Question: Talk about the condition:
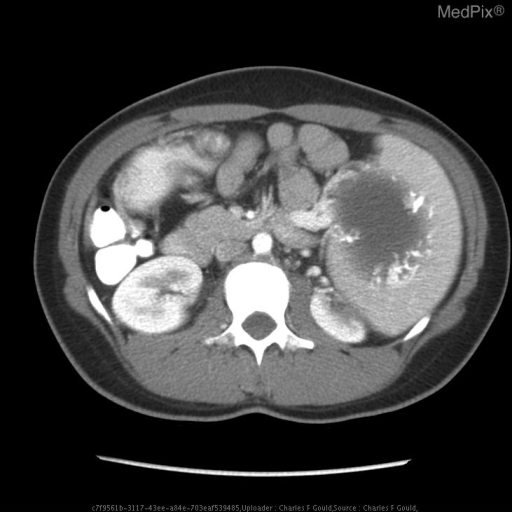
Answer: The disease is discussed as: Primary splenic cysts include epidermoid, mesothelial, and dermoid cysts.  Nearly half of epidermoid splenic cysts involve children under 15 years of age, and very few have been reported in neonates.  Two splenic cysts reported in neonates and operated upon were discovered to be epidermoid cysts.

Secondary cysts are from trauma/hemorrhage, infarction or infection – all entities that would be highly unusual in the prenatal period.  Additionally, they would likely have a different appearance than the epidermoid cyst with its thin wall, absence of internal echoes, and increased through-transmission.

In a review of asymptomatic splenic cyst-like lesions diagnosed in 7 fetuses and/or neonates, 3 completely disappeared (within a 3 year period), and the remaining lesions remained unchanged in size or appearance during follow-up (3 months n=2; 6 months n=1, and 3 years n=1).

A conservative approach to such lesions is suggested, with follow-up and potential intervention only if the lesion substantially enlarges, exposing the spleen to rupture or hemorrhage.